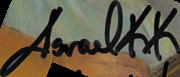
Signature of: israel kamakawiwoʻole